Question: What was observed in the imaging?
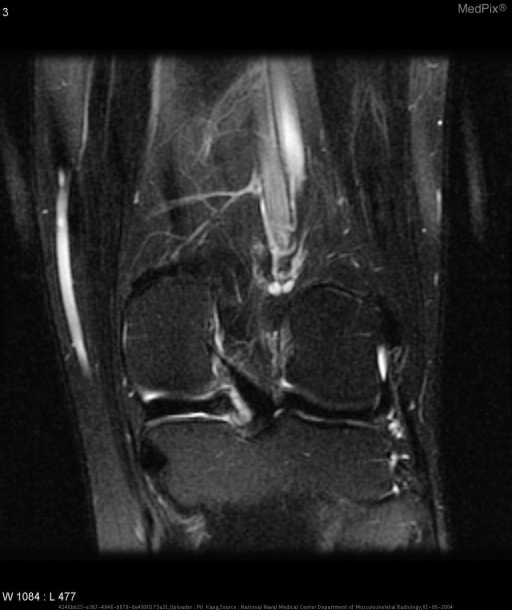
Answer: The imaging shows Within the substance of the posterior horn of the medial meniscus, there are two small lesions which demonstrate a low T1 and T2 signal rim with homogeneous high T1 signal equal to that of marrow fat which demonstrates decrease in signal on fat-saturation images. Within the substance of the posterior horn of the medial meniscus, there are two small lesions which demonstrate a low T1 and T2 signal rim with homogeneous high T1 signal equal to that of marrow fat which demonstrates decrease in signal on T2 fast-spin echo with fat-saturation images..